Question: What do the imaging results show?
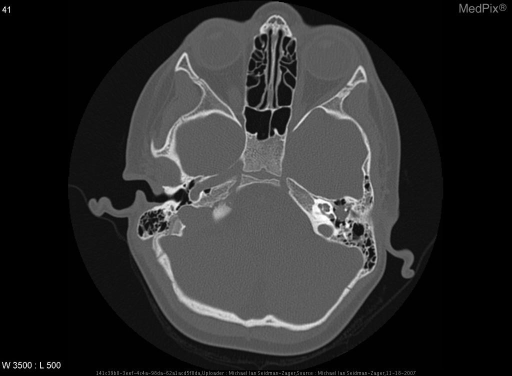
Answer: The imaging shows - Cholesteatoma of the left mesotympanum and epitympanum
- Extends medially toward the malleus and incus without clear erosion of the bones
- No dehiscence of the facial nerve noted Soft tissue mass in the middle ear space, extending toward but not filling the facial recess and oval window..